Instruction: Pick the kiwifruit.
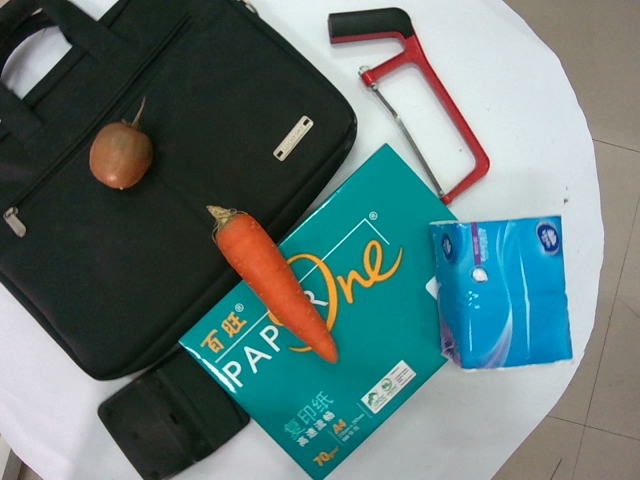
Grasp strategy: vertical